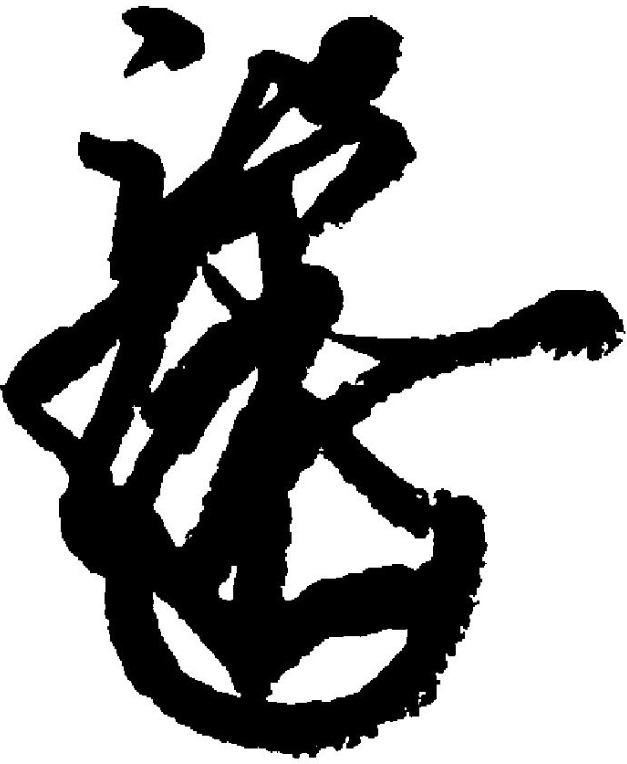
Signature of: fushimi no miya sadaatsu shinnō